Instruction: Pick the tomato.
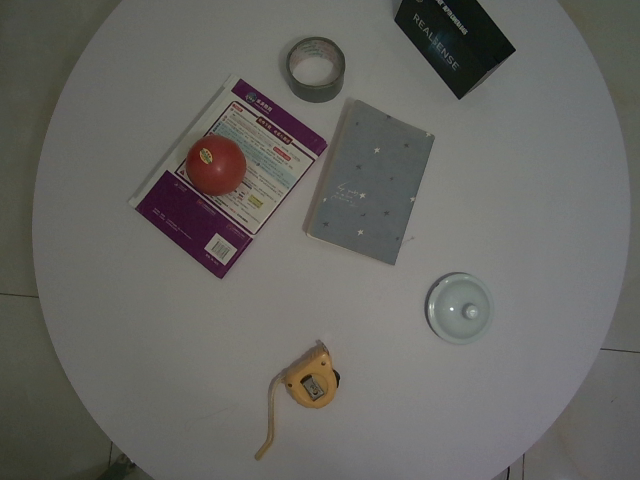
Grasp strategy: vertical